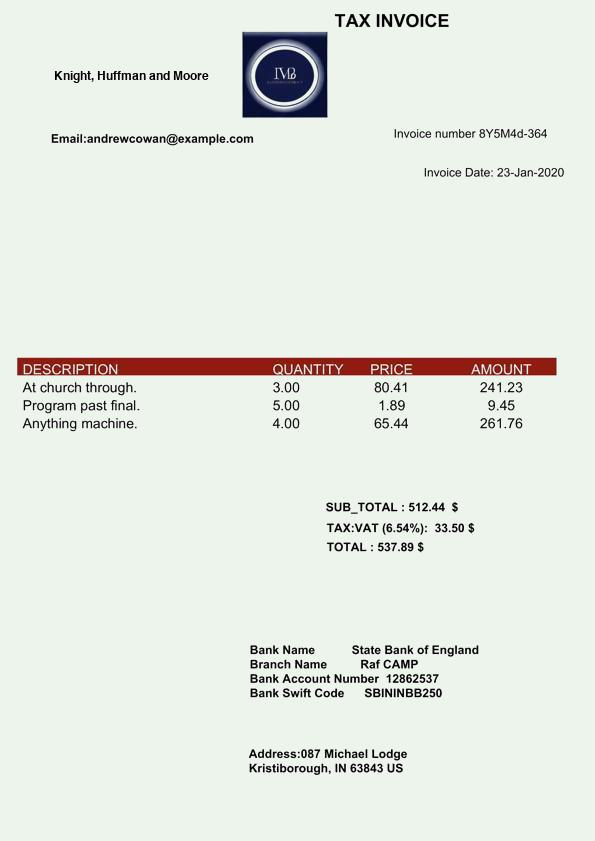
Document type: Invoice